Question: What jurisdiction, city, or county is the document associated with?
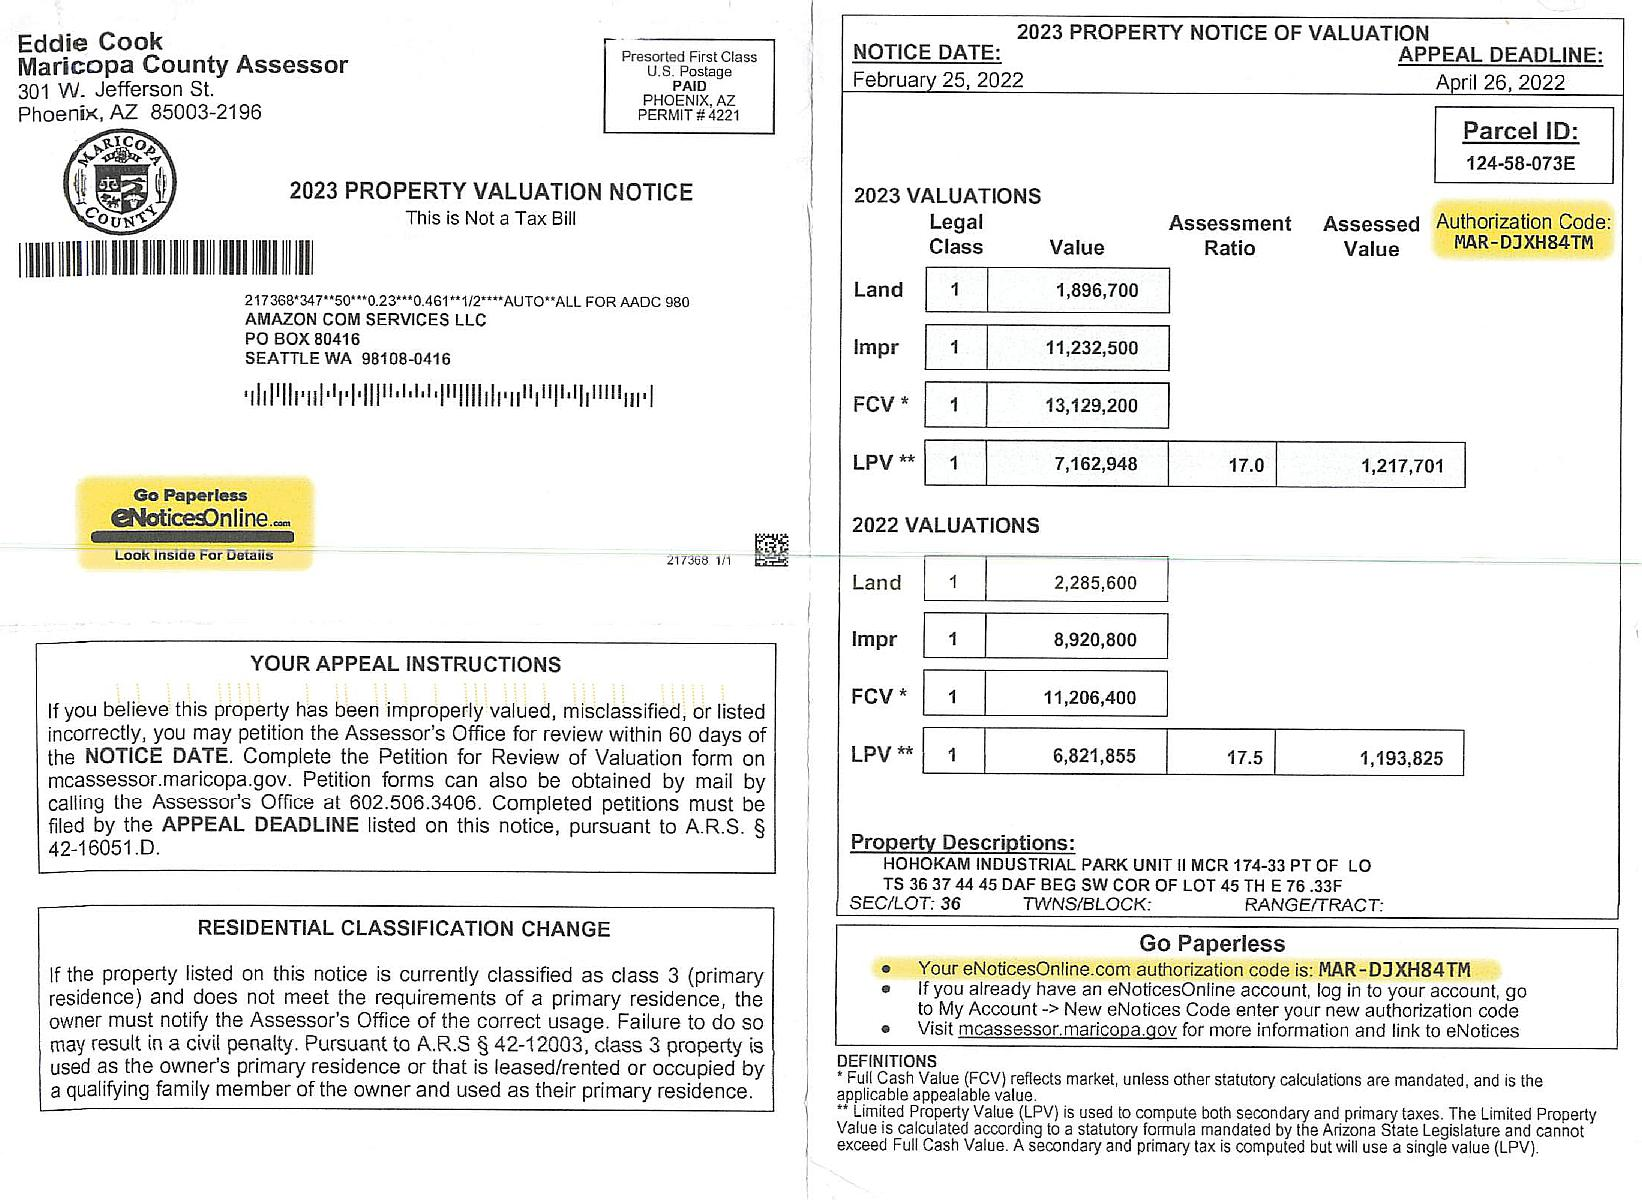
Answer: "Maricopa County"